Question: What type of tax is indicated in the document, personal property or real estate?
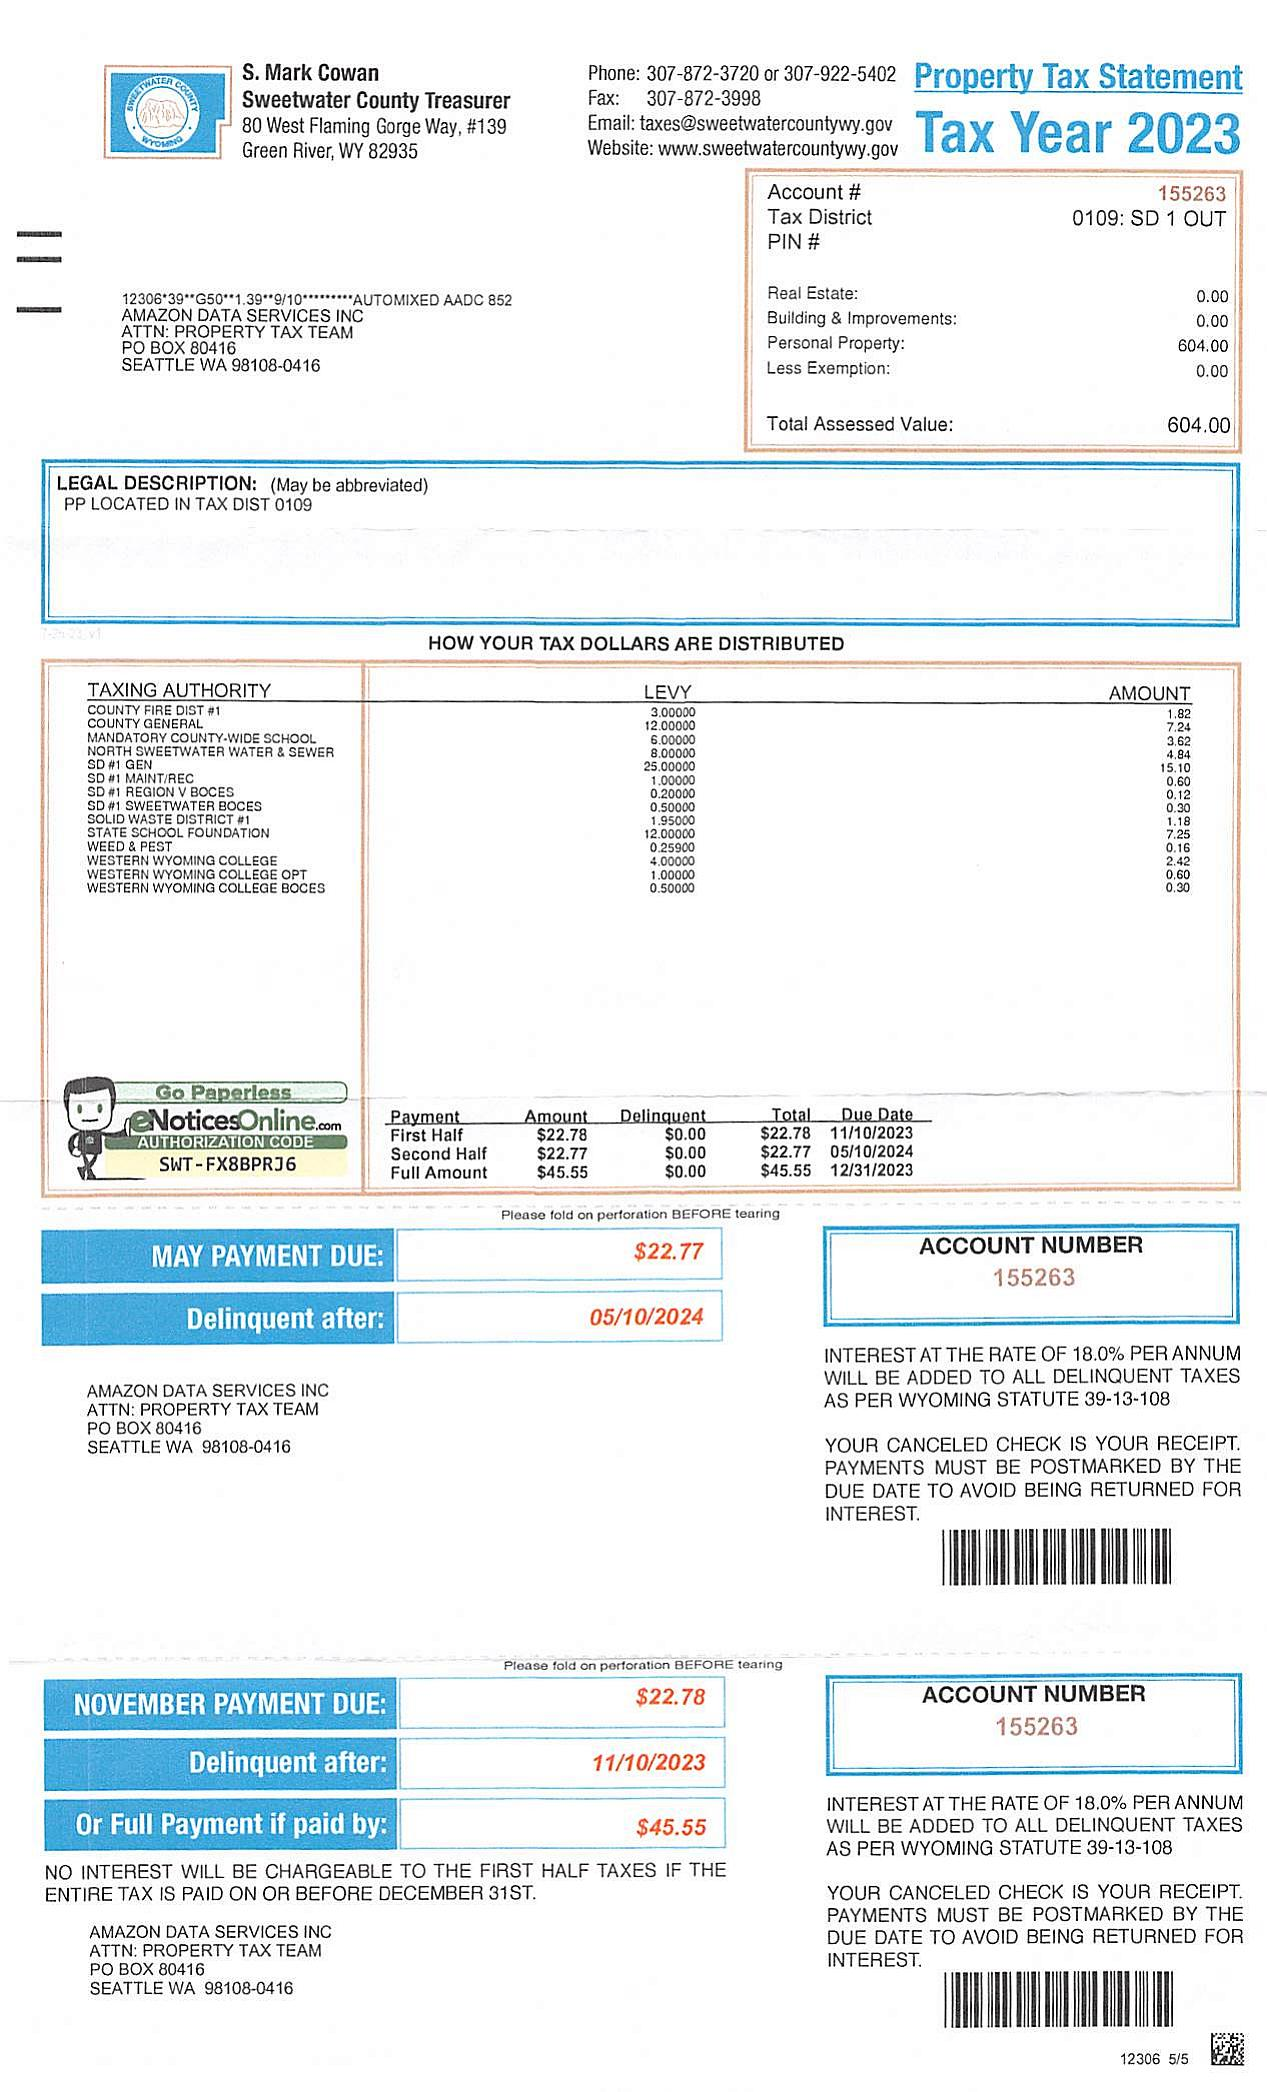
Answer: "Personal Property"